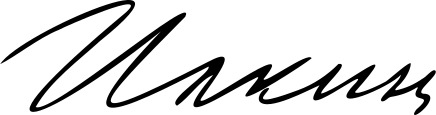
Signature of: gylman ilkin